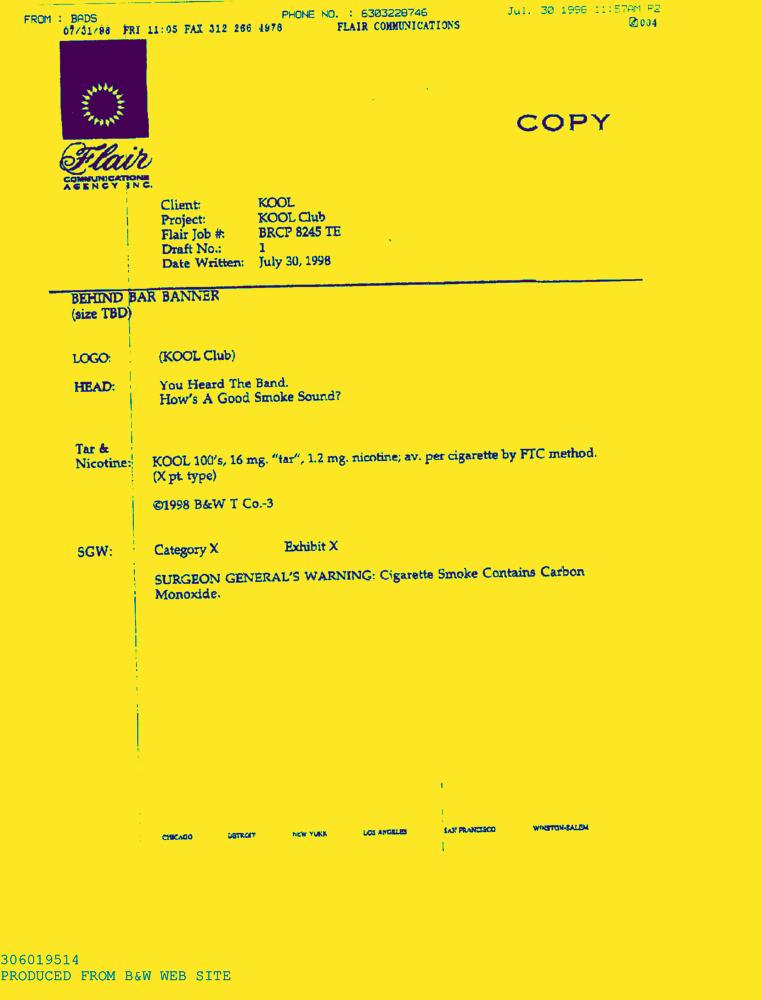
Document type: AD